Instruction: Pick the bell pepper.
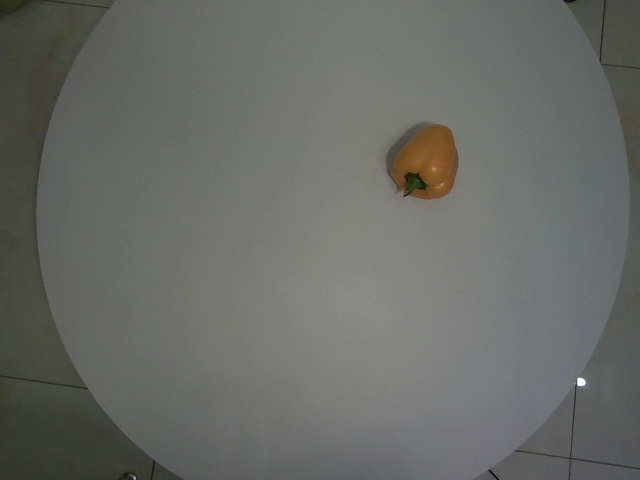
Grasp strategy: vertical